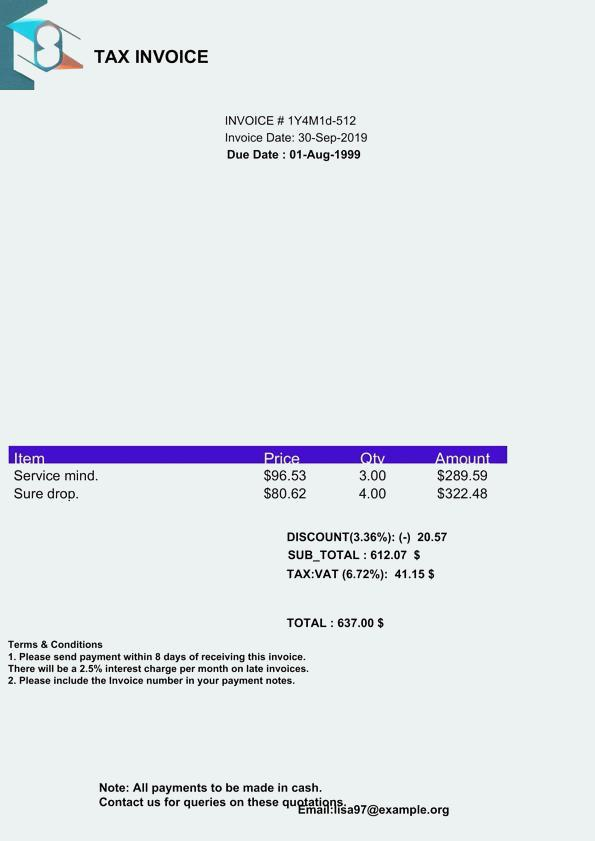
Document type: Invoice